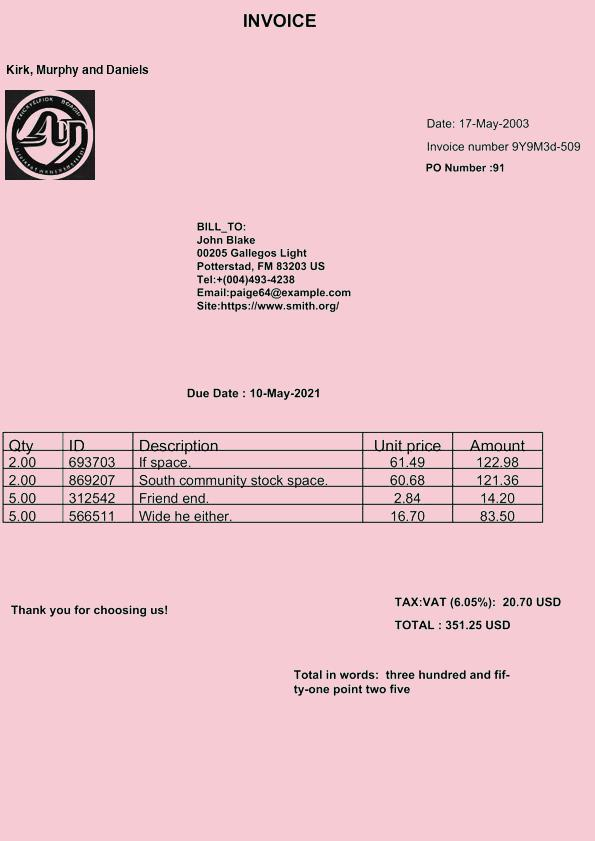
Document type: Invoice